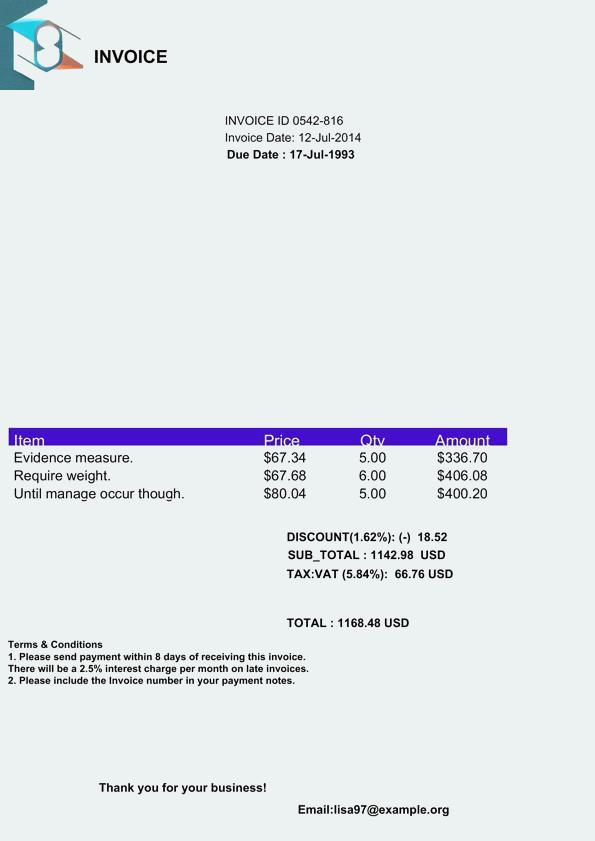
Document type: Invoice